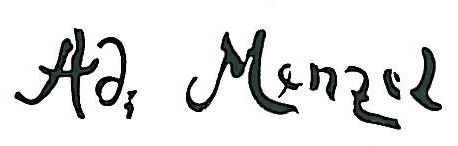
Signature of: adolph von menzel